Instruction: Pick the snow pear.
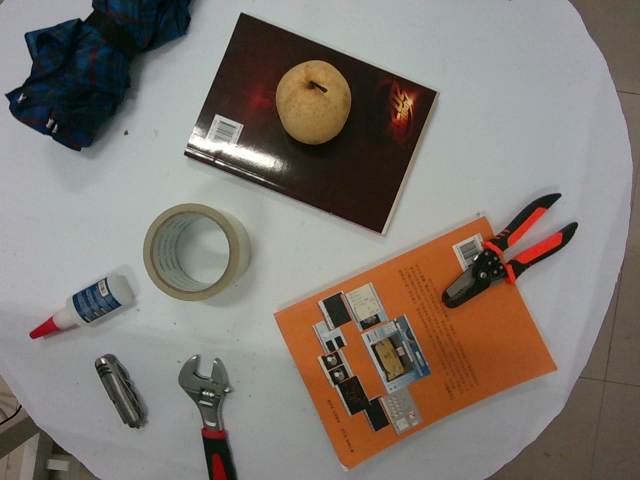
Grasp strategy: vertical